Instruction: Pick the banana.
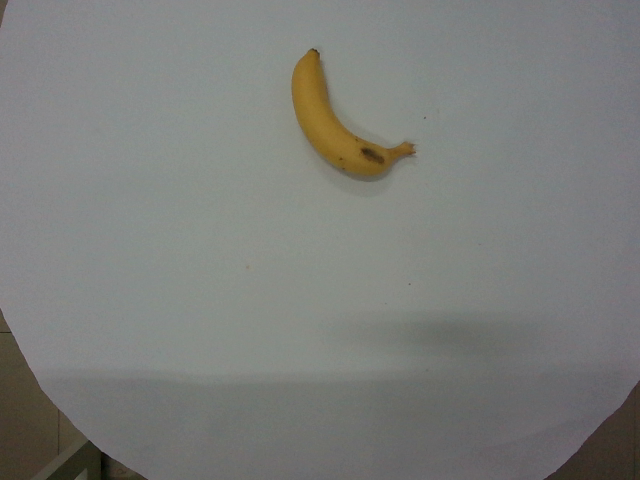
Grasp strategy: vertical